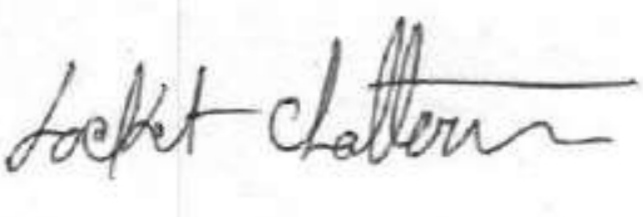
Signature of: locket chatterjee